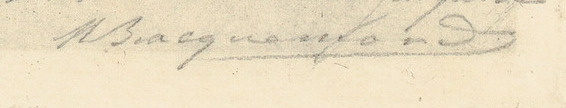
Signature of: marie bracquemond